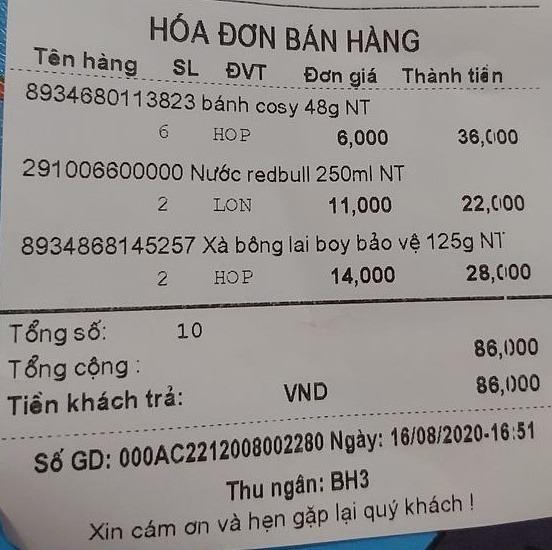
HÓA ĐƠN BÁN HÀNG

<table>
<tr>
<th>Tên hàng</th>
<th>SL</th>
<th>ĐVT</th>
<th>Đơn giá</th>
<th>Thành tiền</th>
</tr>
<tr>
<td>8934680113823 bánh cosy 48g NT</td>
<td>6</td>
<td>HOP</td>
<td>6,000</td>
<td>36,000</td>
</tr>
<tr>
<td>2910066000000 Nước redbull 250ml NT</td>
<td>2</td>
<td>LON</td>
<td>11,000</td>
<td>22,000</td>
</tr>
<tr>
<td>8934868145257 Xà bông lai boy bảo vệ 125g NT</td>
<td>2</td>
<td>HOP</td>
<td>14,000</td>
<td>28,000</td>
</tr>
</table>

Tổng số: 10
Tổng cộng : 86,000
Tiền khách trả: VND 86,000

Số GD: 000AC2212008002280 Ngày: 16/08/2020-16:51
Thu ngân: BH3
Xin cám ơn và hẹn gặp lại quý khách !